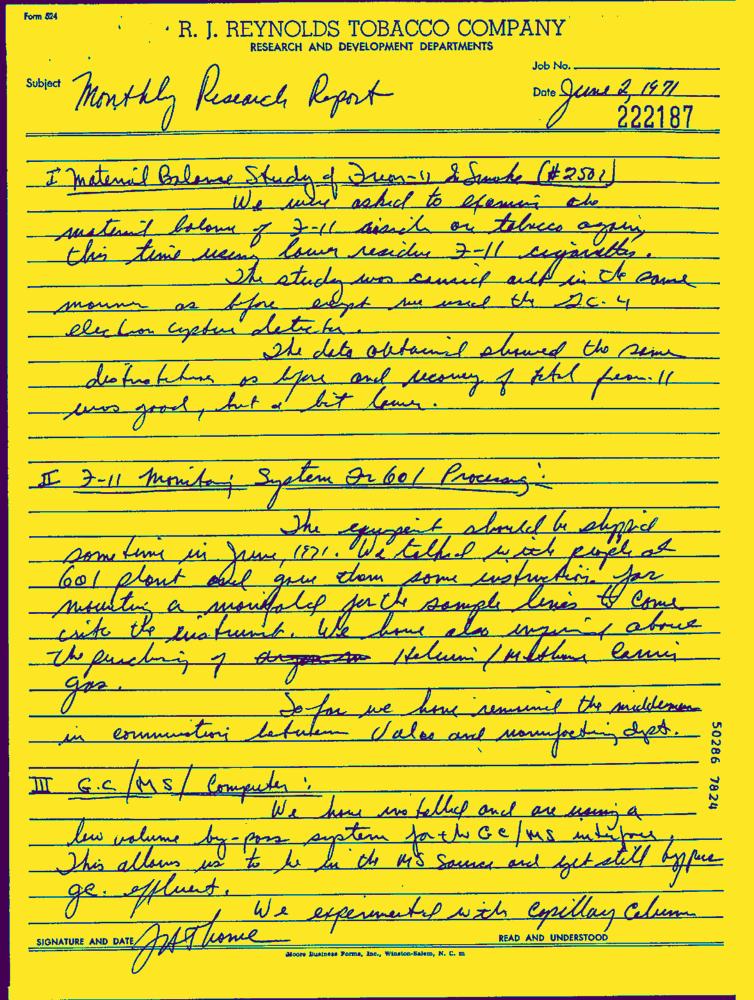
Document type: Hand-Written